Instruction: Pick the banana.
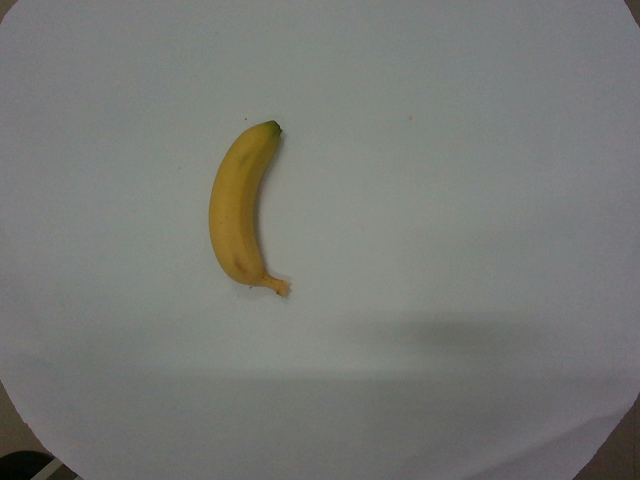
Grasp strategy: vertical